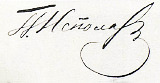
Signature of: pyotr ispolatov